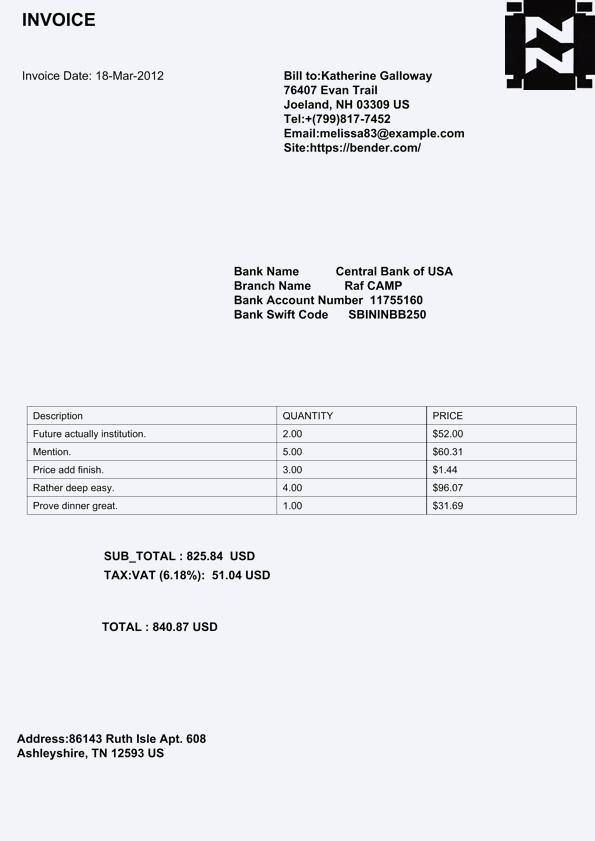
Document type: Invoice